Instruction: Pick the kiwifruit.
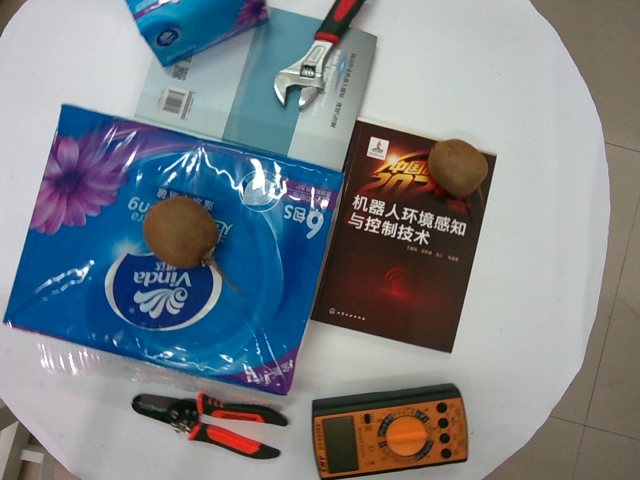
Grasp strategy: vertical